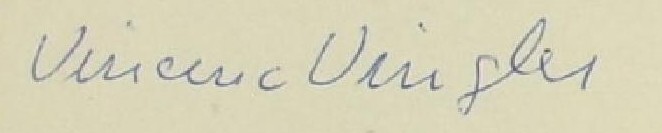
Signature of: vincenc vingler